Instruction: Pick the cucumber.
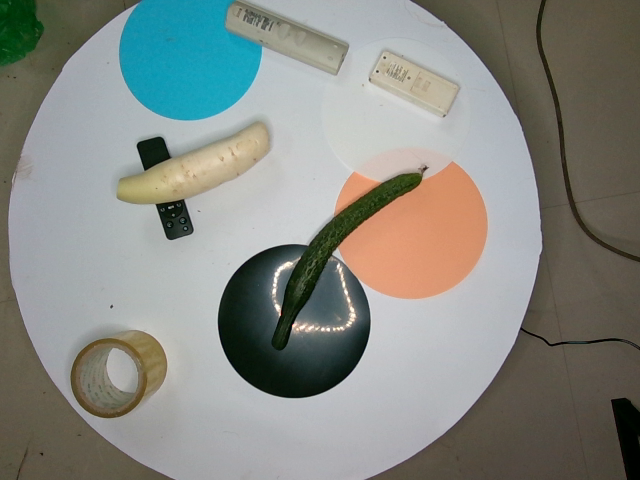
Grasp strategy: vertical